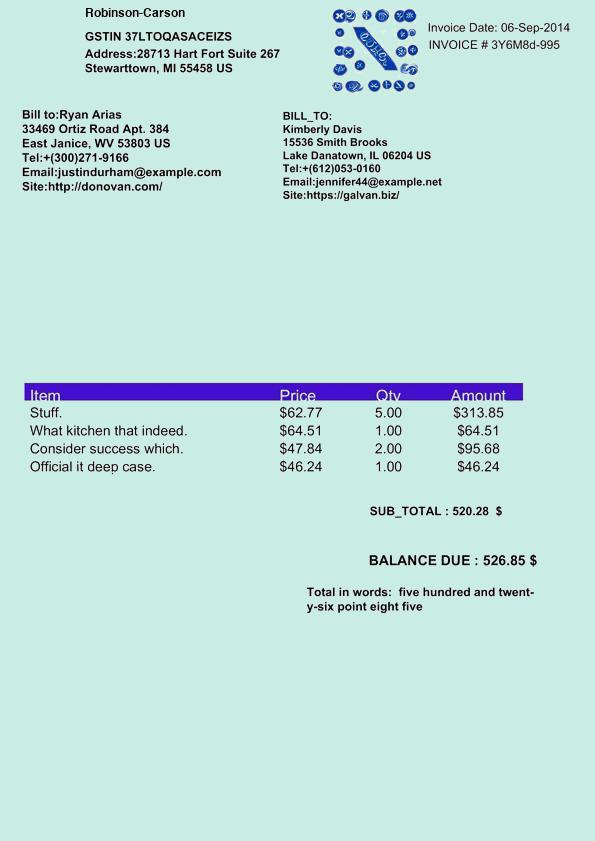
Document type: Invoice